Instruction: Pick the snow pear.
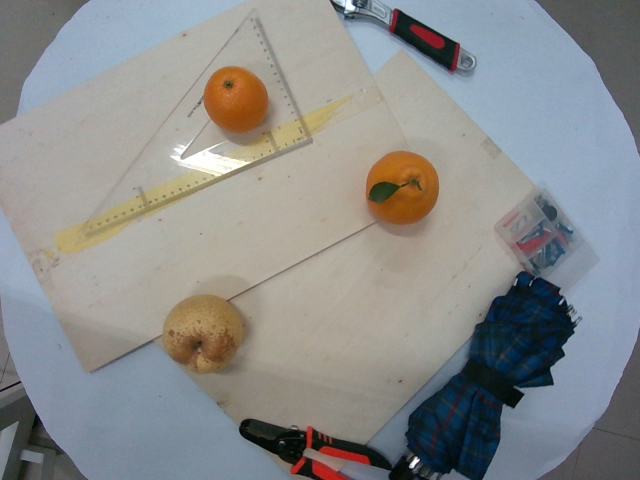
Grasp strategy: vertical